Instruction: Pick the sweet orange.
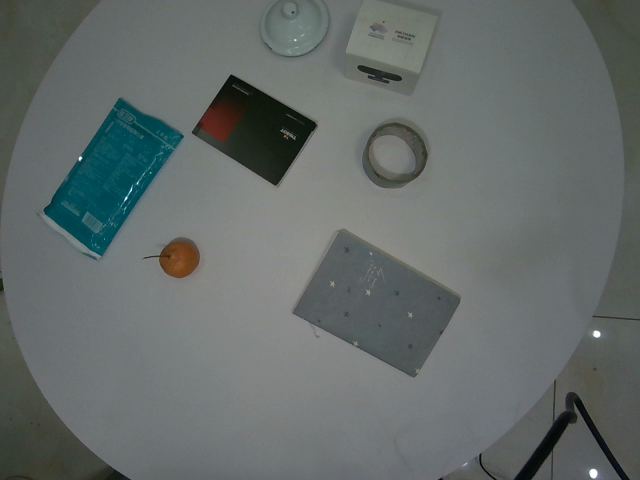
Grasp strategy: vertical